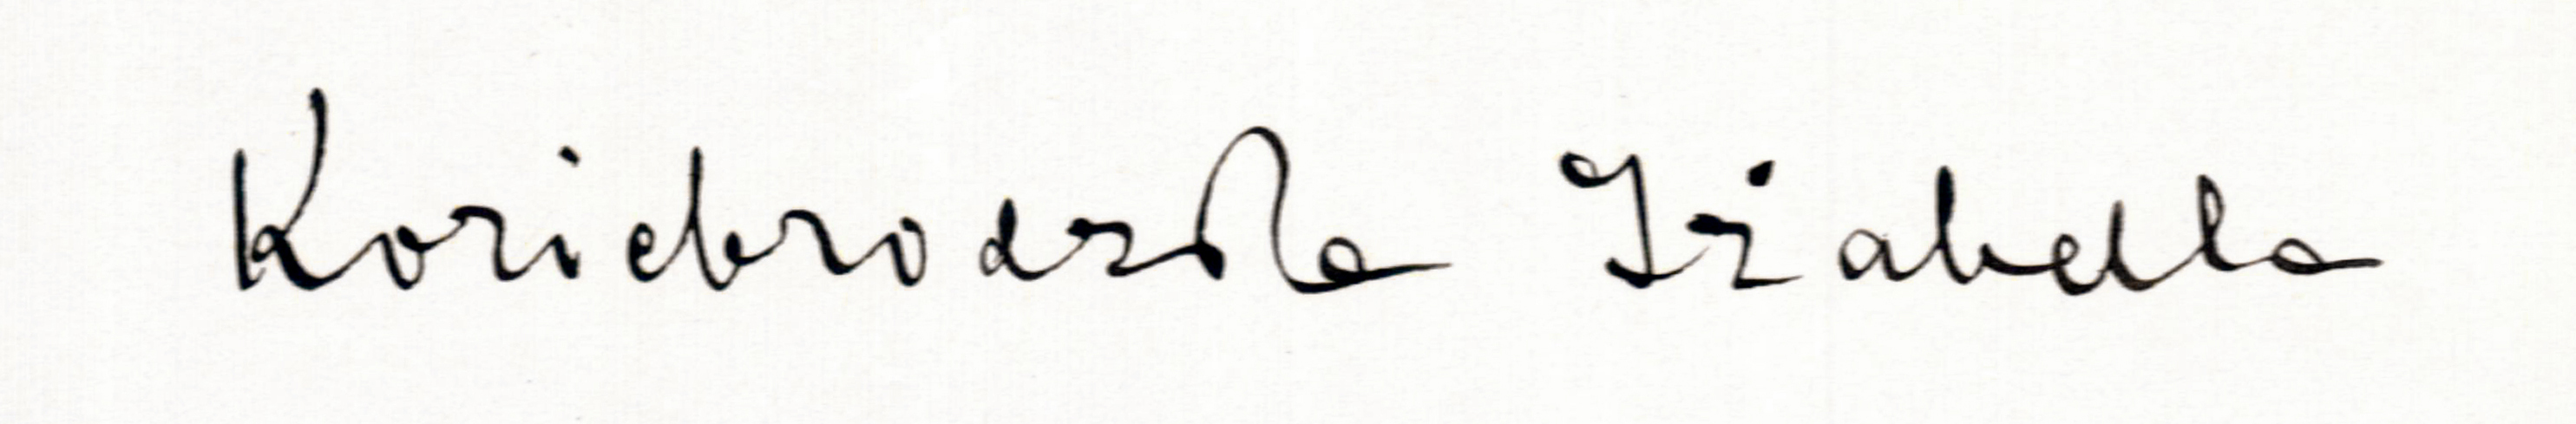
Signature of: izabella koziebrodzka